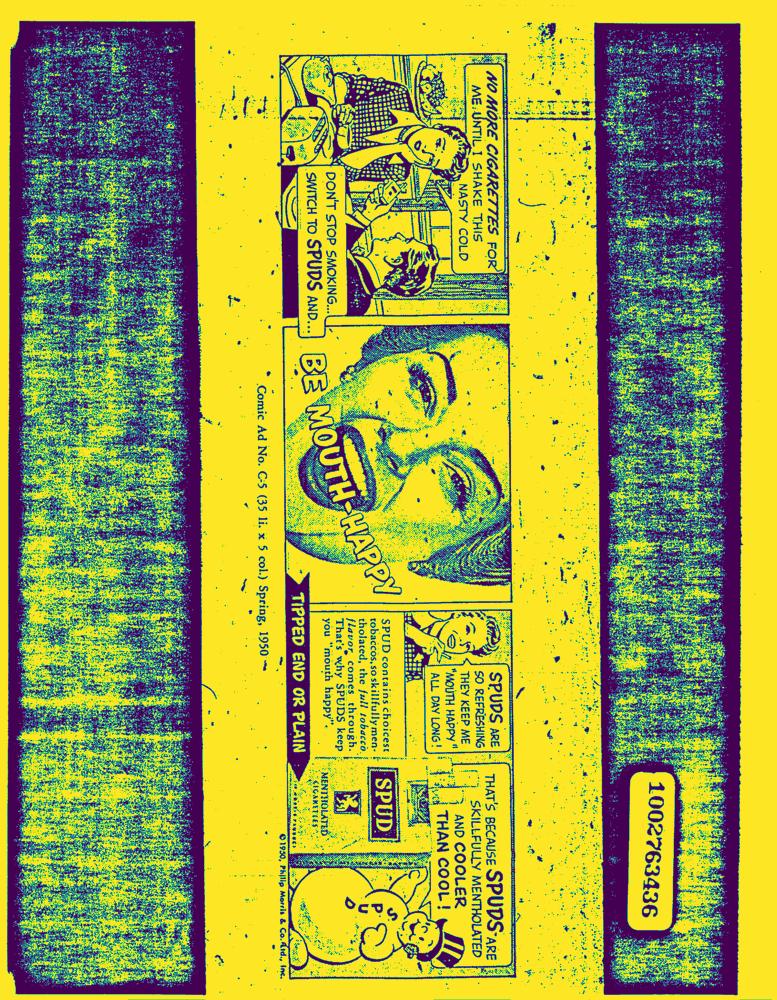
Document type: AD